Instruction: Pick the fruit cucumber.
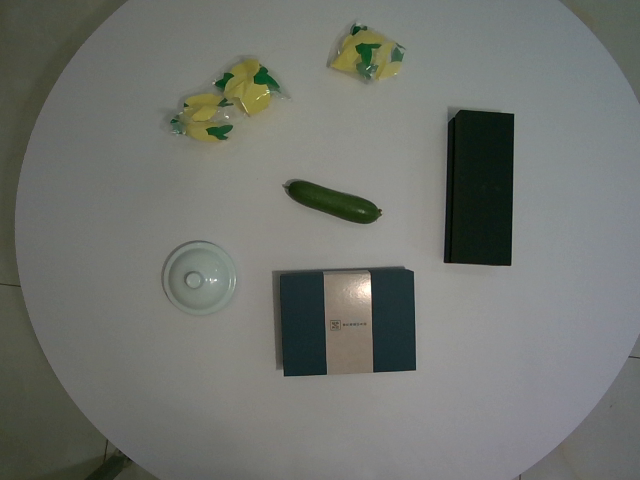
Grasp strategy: vertical